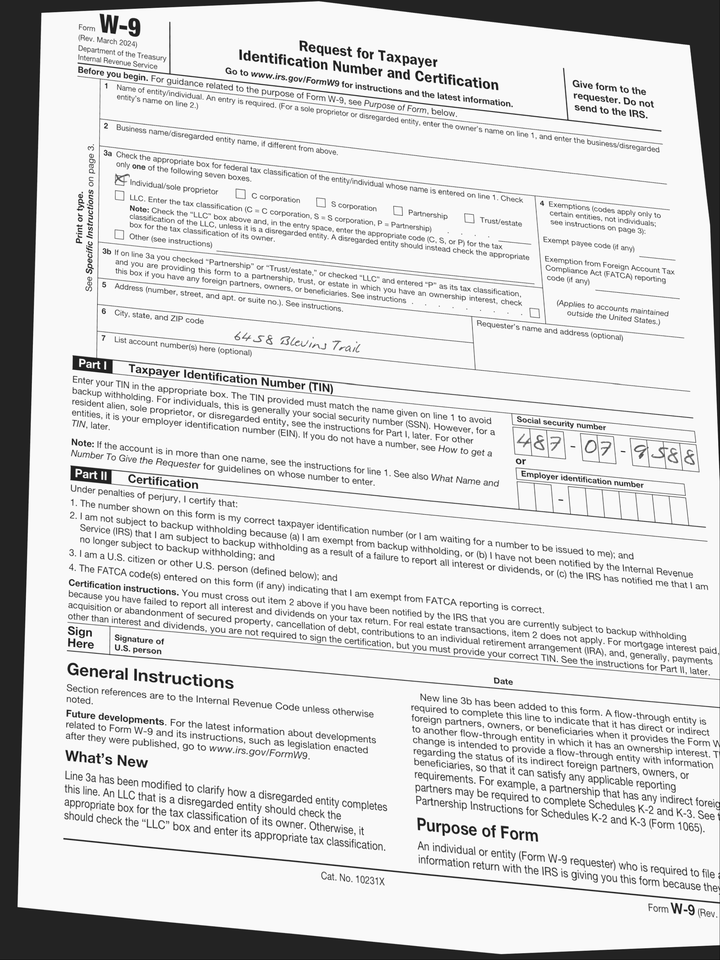
adr1: 6458 Blevins Trail
cbx: yes
ssn: 487079588